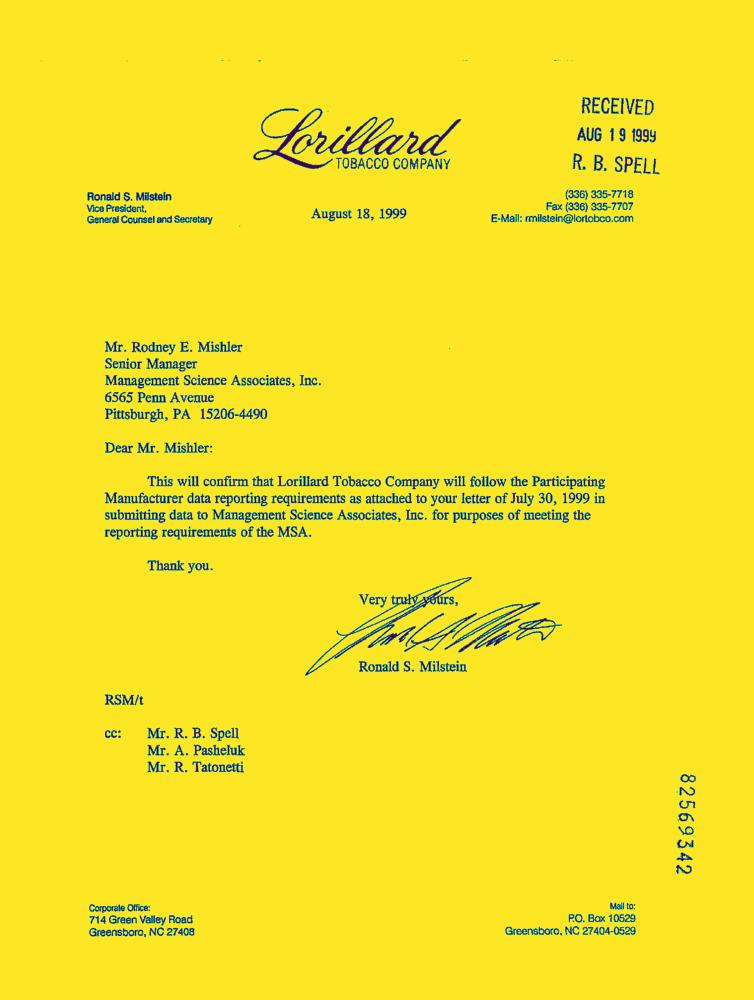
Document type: Letter-Doc